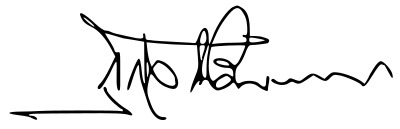
Signature of: sukich nimmanheminda